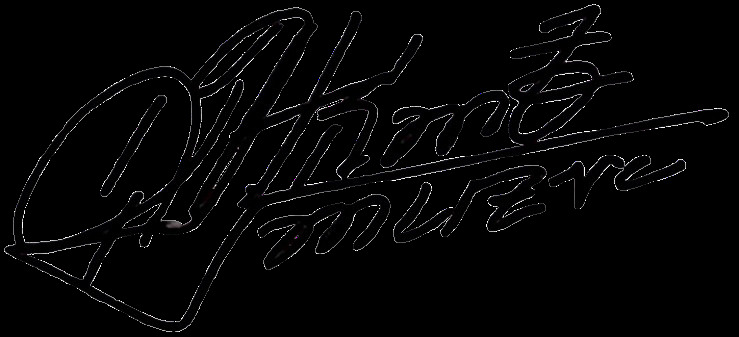
Signature of: hikmat mirzayev